Question: What is the main concern?
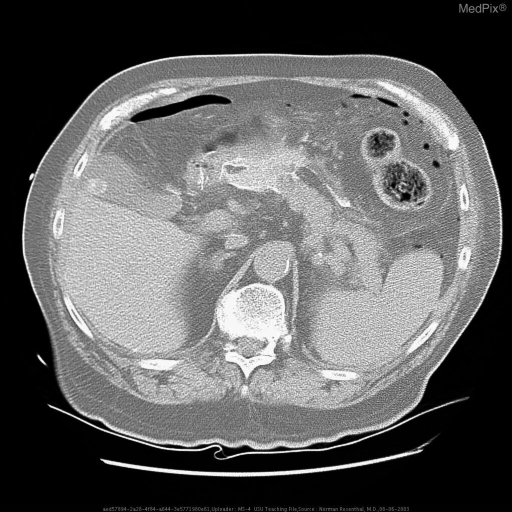
Answer: The findings suggest Acute Abd: Rigler’s Sign = Air on both sides of the bowel wall indicating free air and perforated viscus.

CT: Free air in the abdomenUpper GI: Gastrograffin leak indicating gastric rupture near the esophagogastric junction. Free air in the abdomen. The patient might have a history of 84 yo male with severe abdominal pain several hours s/p Schatzki ring dilation. One episode of emesis with a bloody streak..